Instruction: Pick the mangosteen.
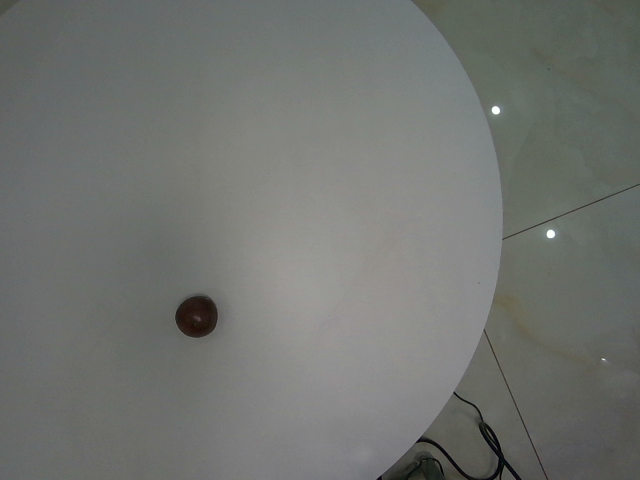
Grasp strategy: vertical